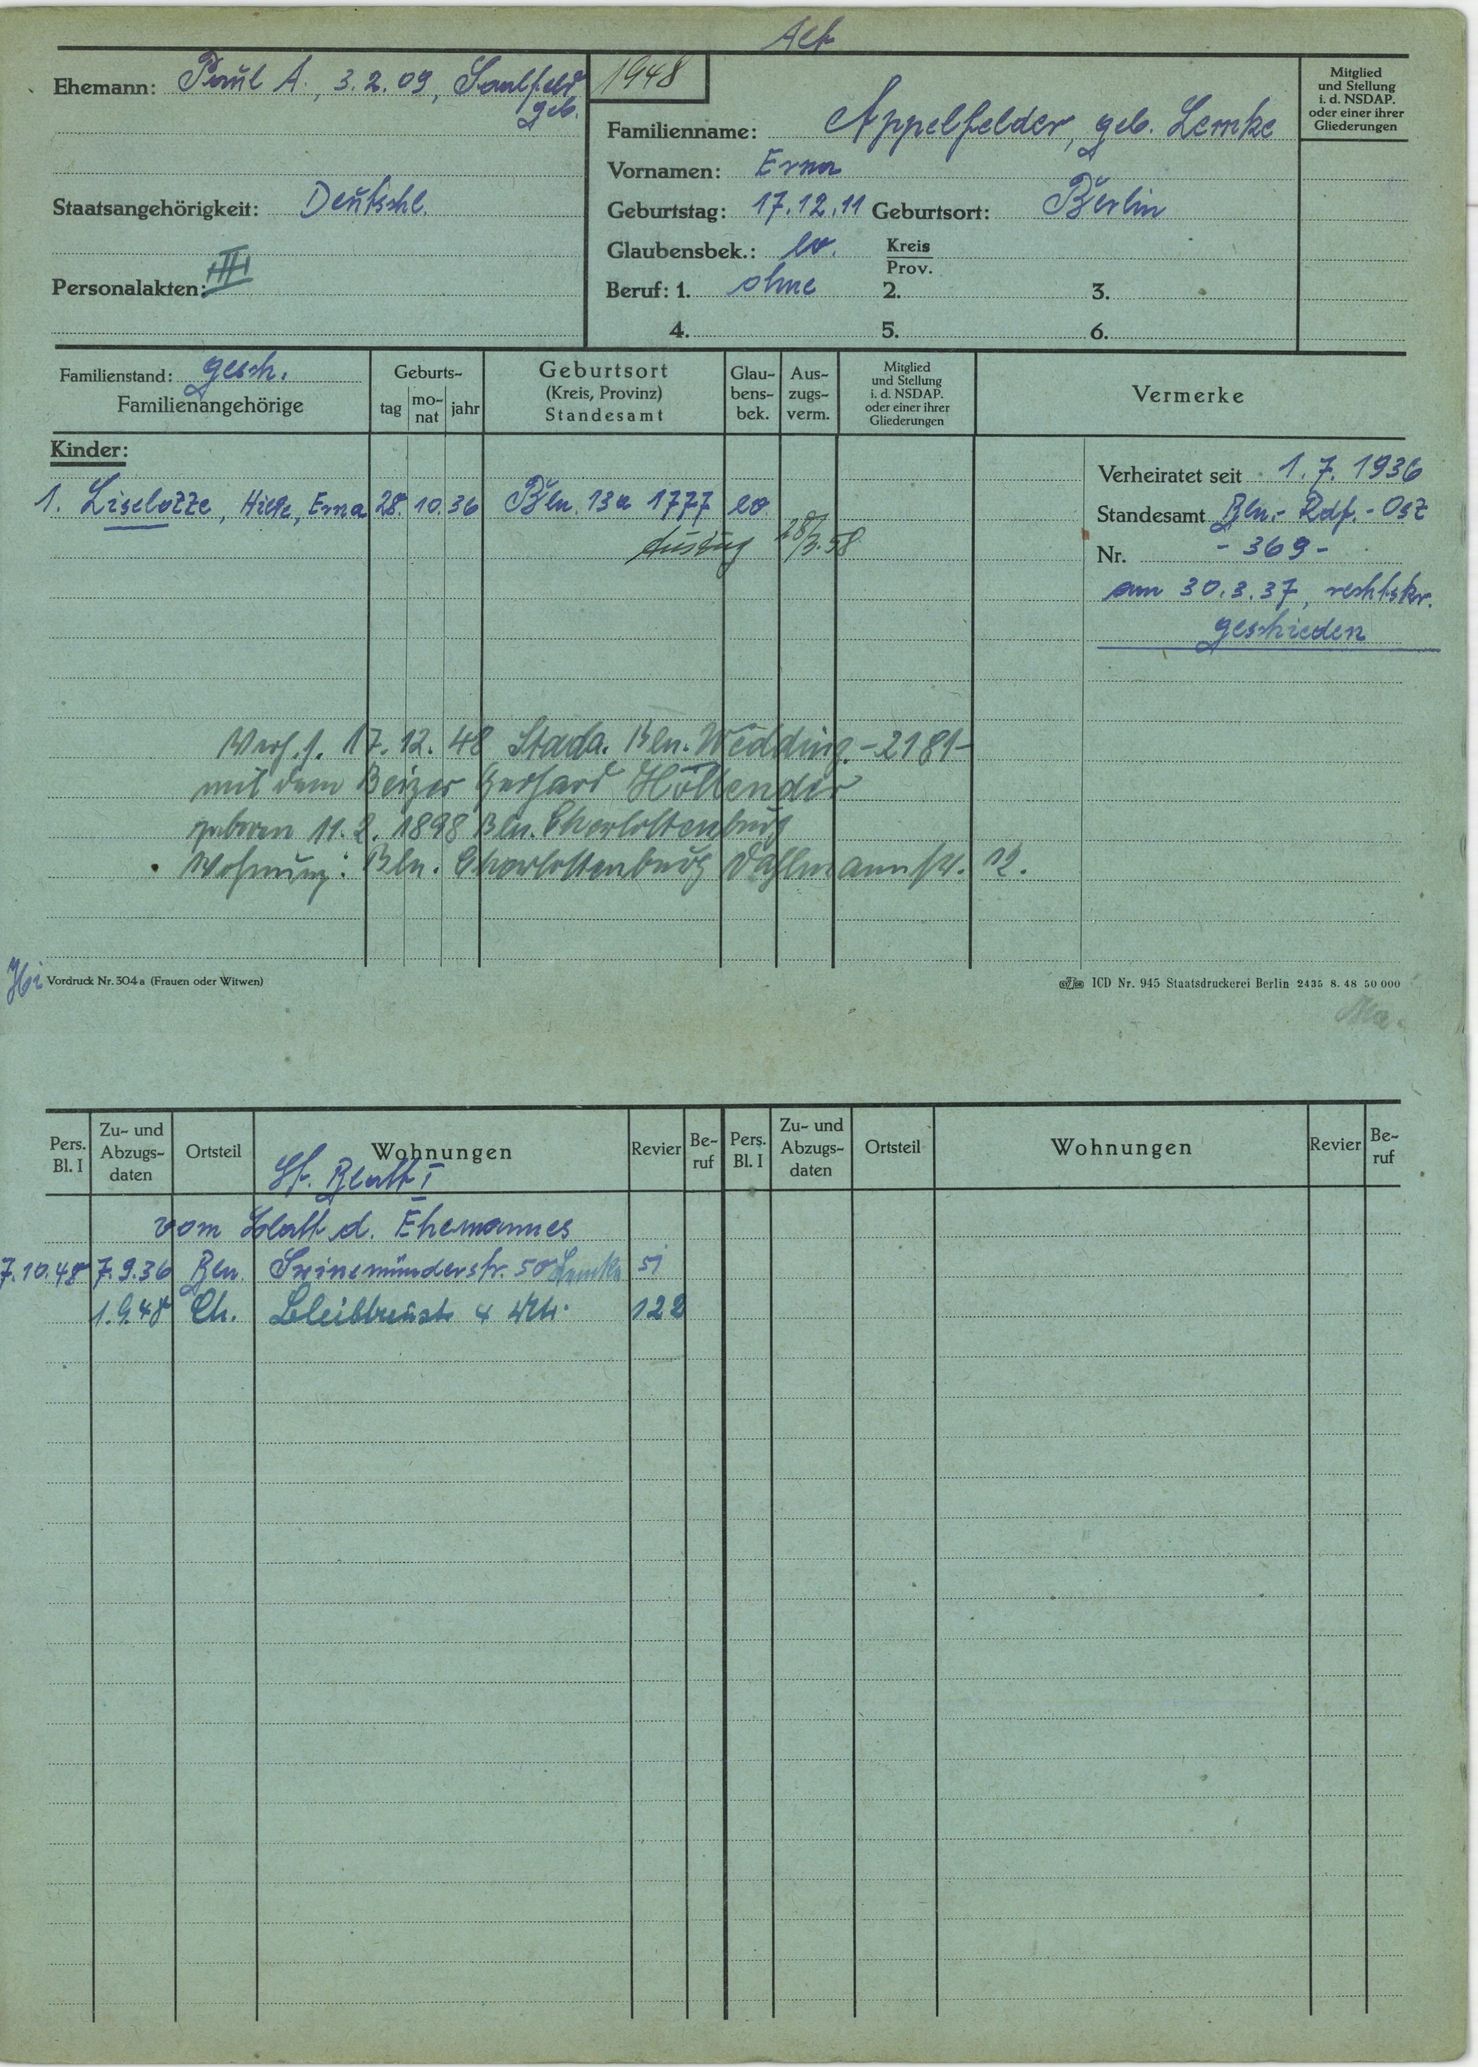
Appelfelder, geb. Lemke